Question: Can you provide the account number mentioned in the document?
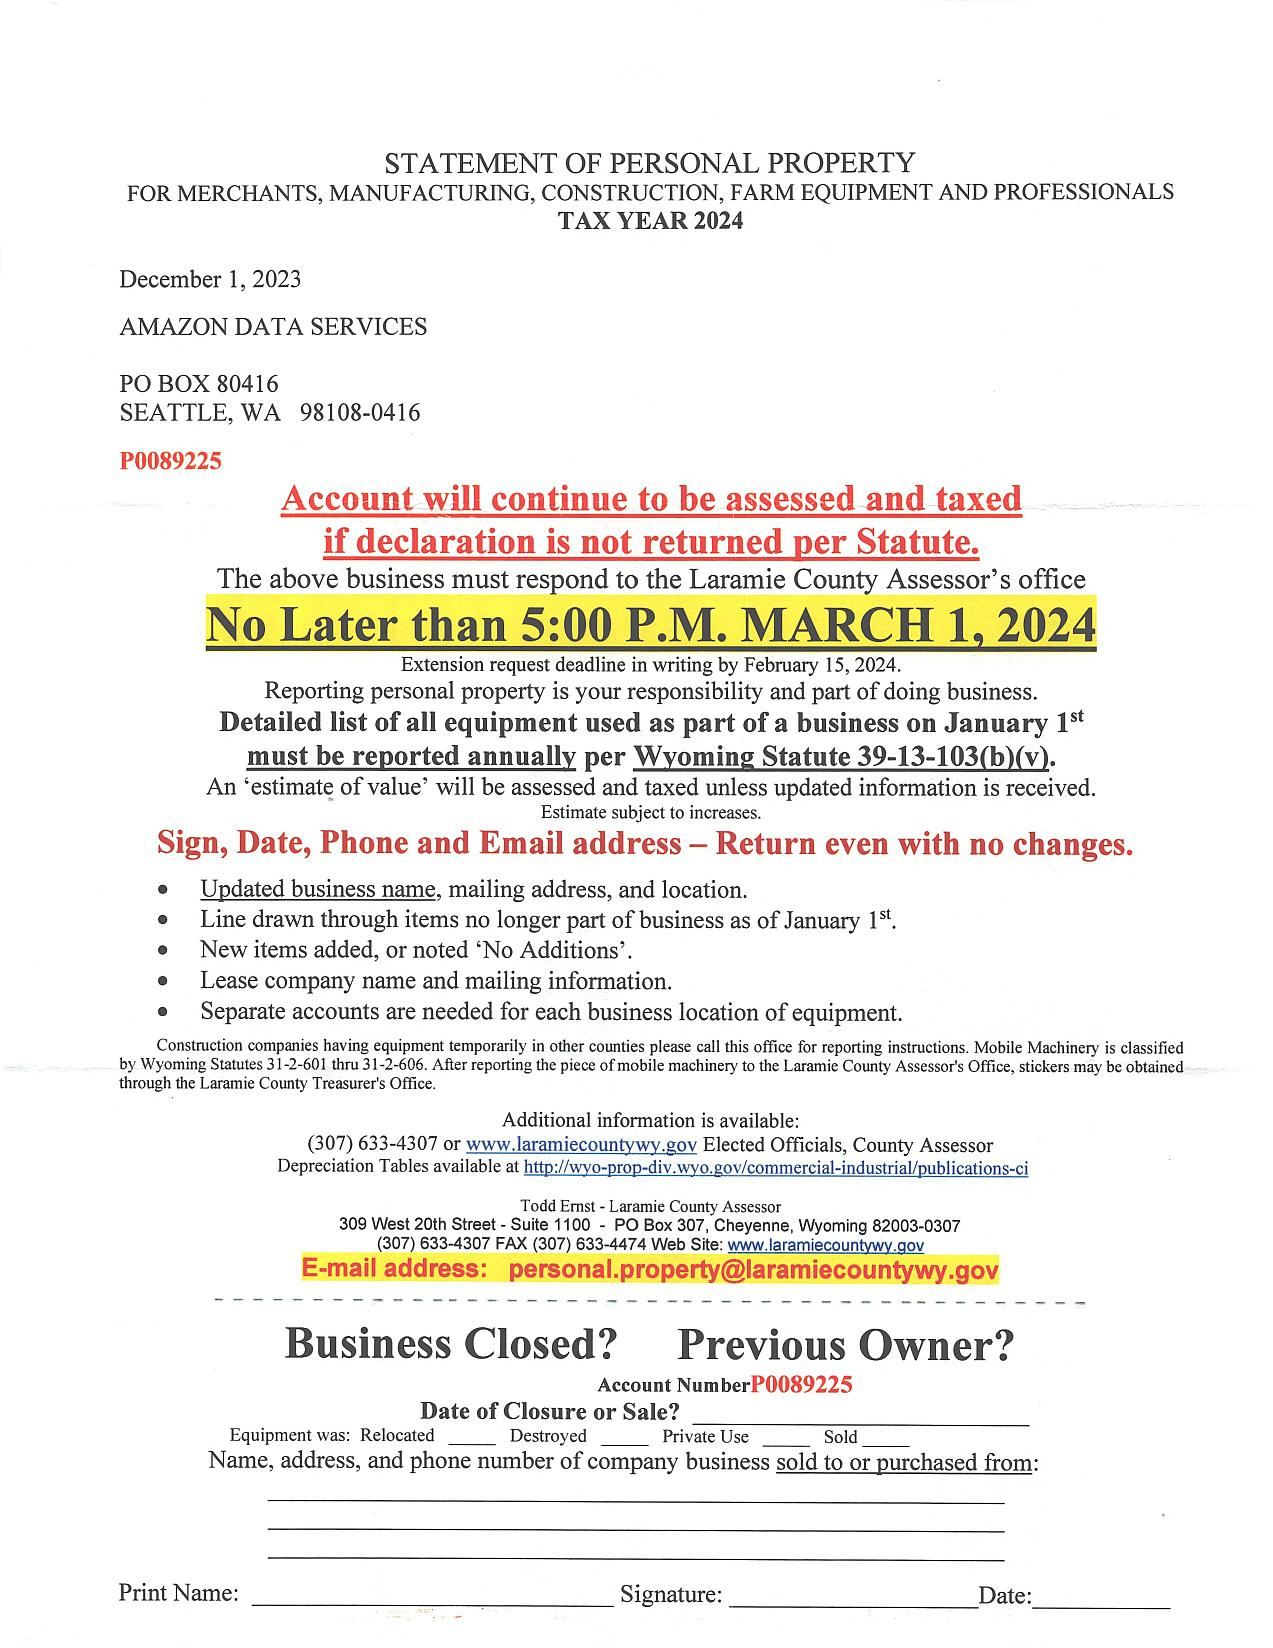
Answer: "P0089225"